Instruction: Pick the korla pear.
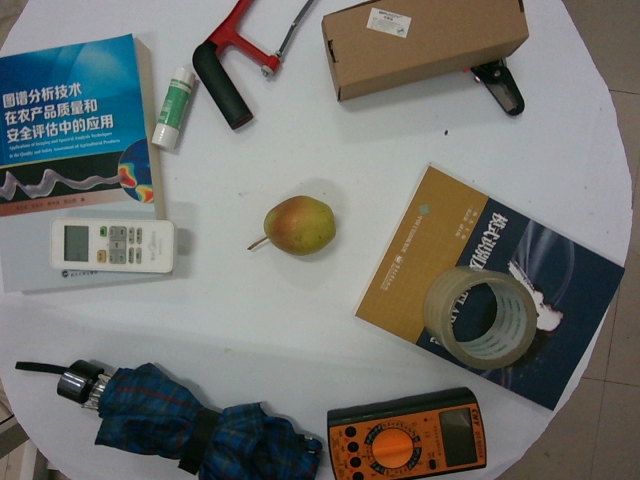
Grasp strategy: vertical